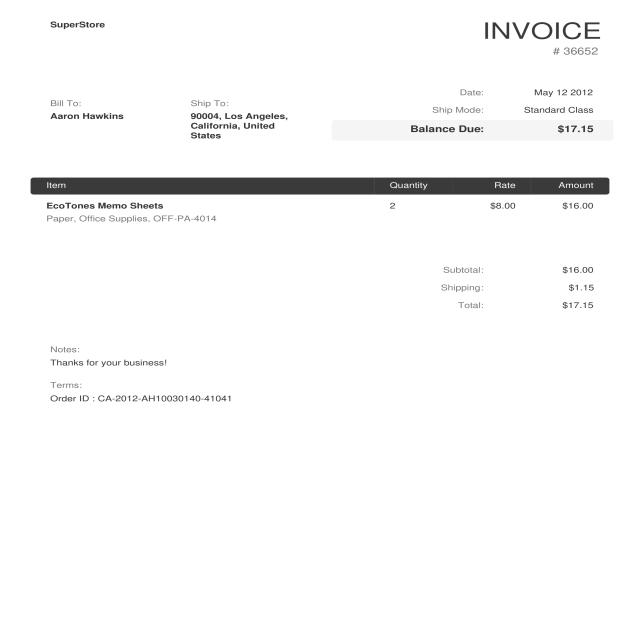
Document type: Invoice